Question: What is the earliest payment due date mentioned in the document?
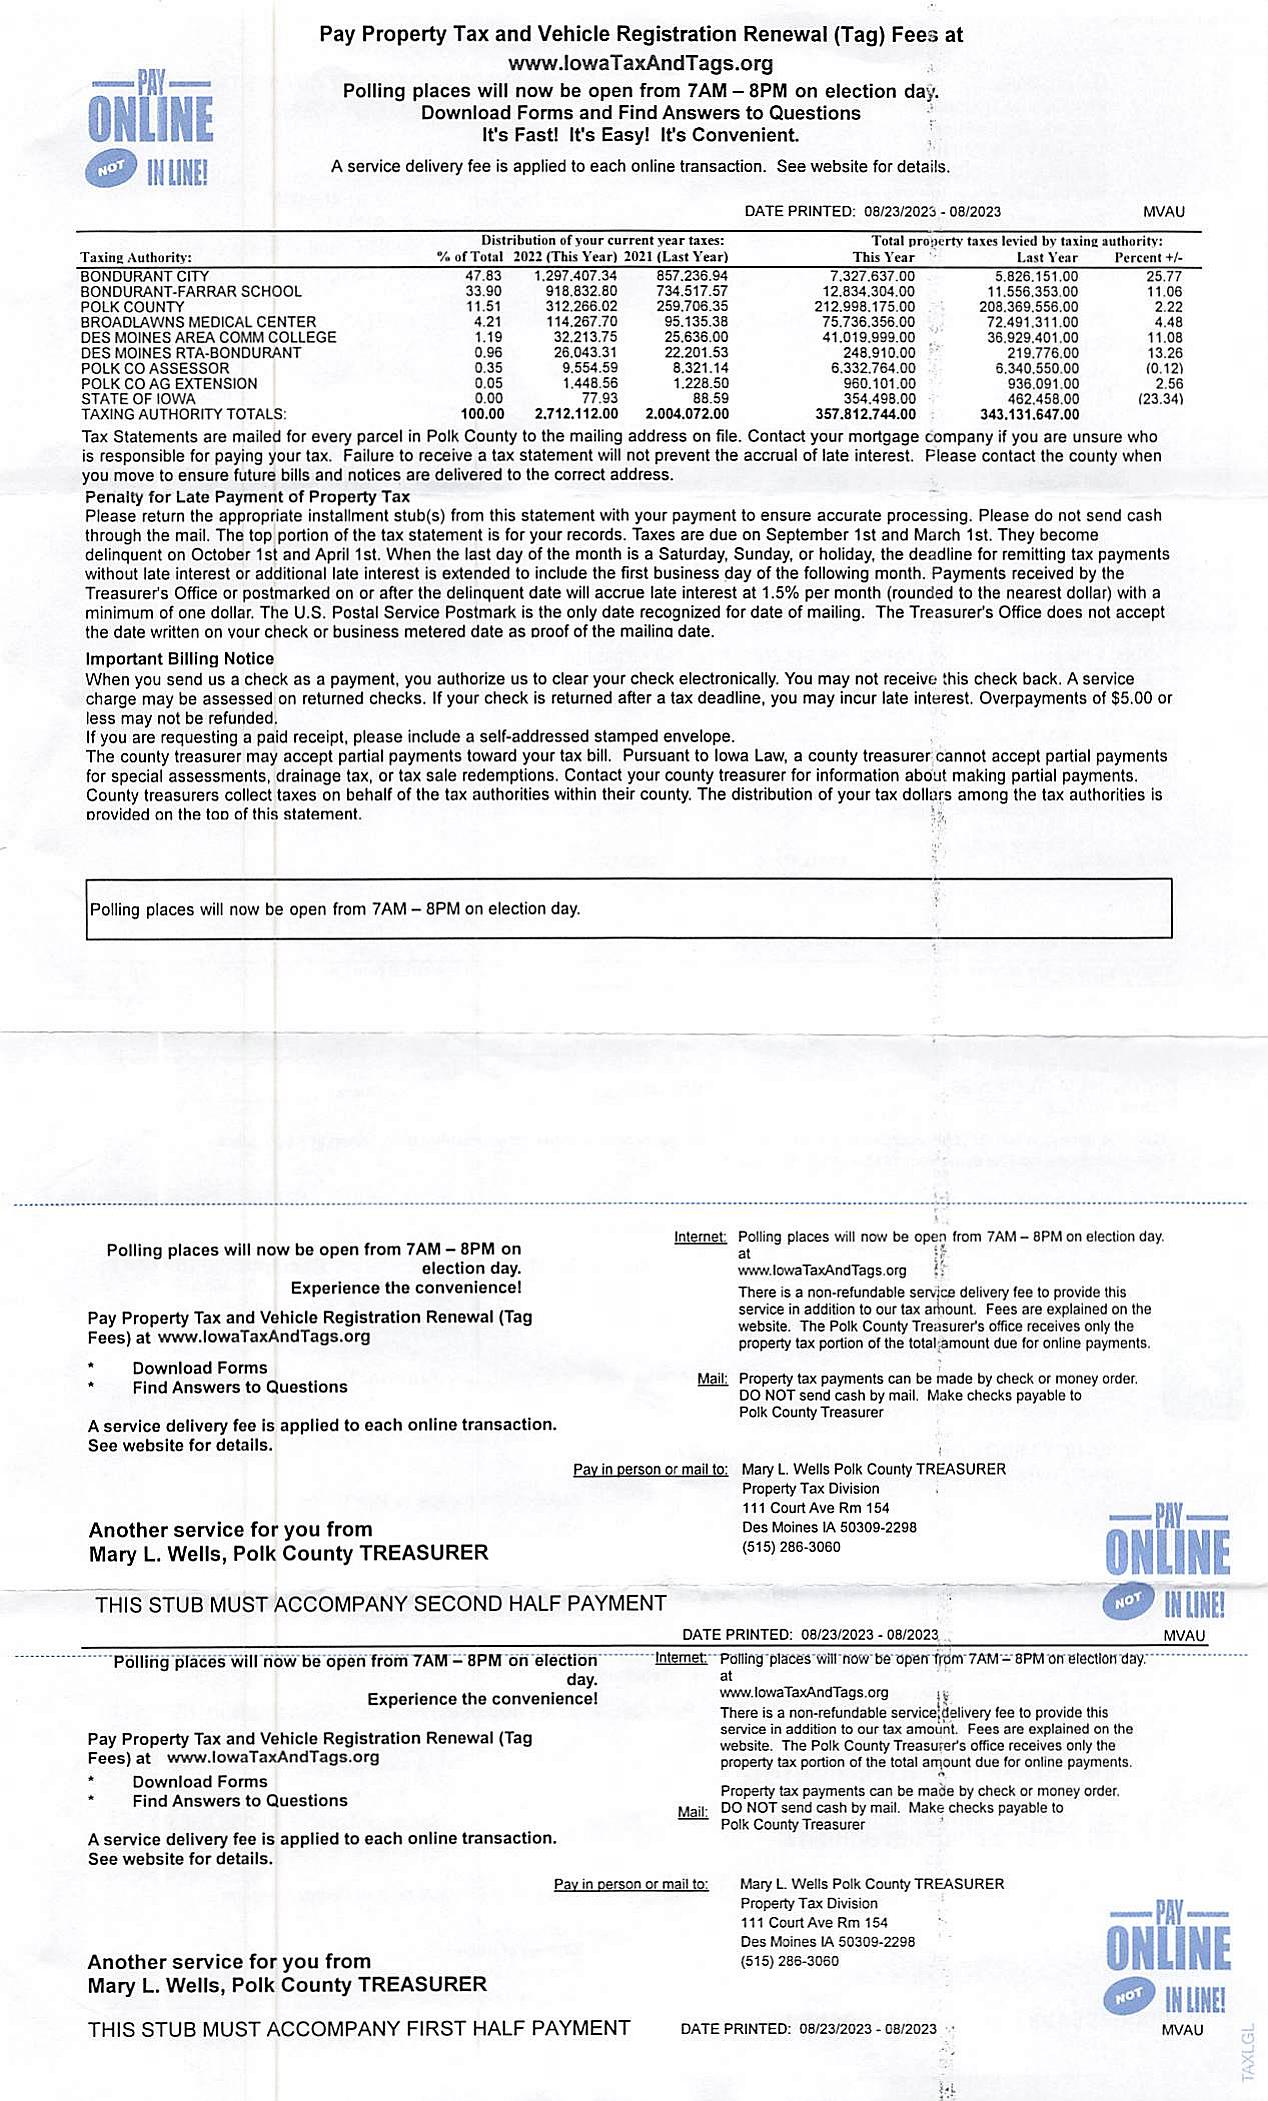
Answer: "October 1st (Last day of the month)"